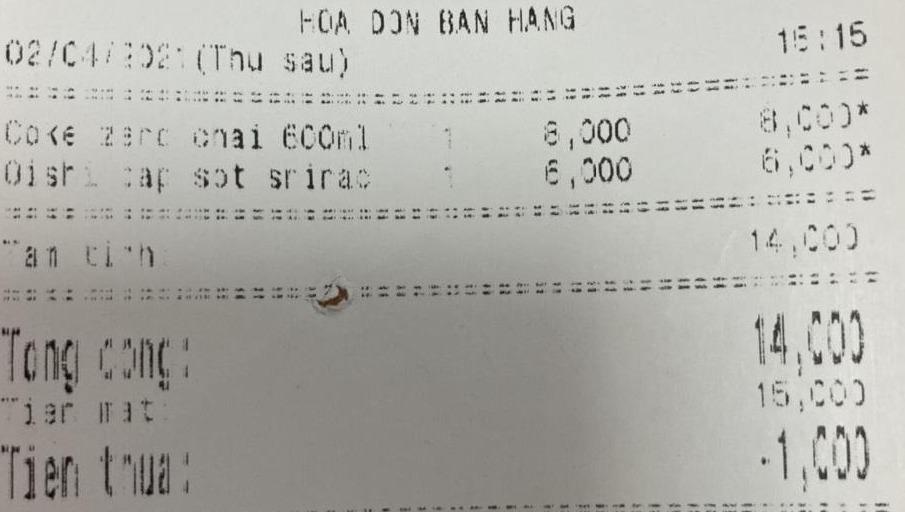
HOA DON BAN HANG
02/04/2021 (Thu sau) 15:15
==================================================
<table>
<tr>
<td>Coke zero lon 600ml</td>
<td>1</td>
<td>8,000</td>
<td>8,000*</td>
</tr>
<tr>
<td>Oishi tap sot srirac</td>
<td>1</td>
<td>6,000</td>
<td>6,000*</td>
</tr>
</table>
==================================================
"an tinh 14,000
==================================================
"Tong cong: 14,000
"tien mat: 15,000
"Tien thua: -1,000